Identify and extract the amount in words, amount in numbers, payee name, cheque date, and bank name from the image.
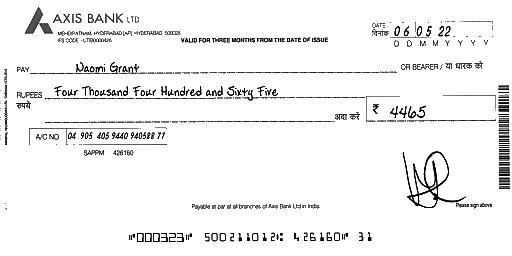
amt_in_words: Four Thousand Four Hundred and Sixty Five
amt_in_figures: 4465
payee_name: Naomi Grant
bank_name: AXIS BANK
cheque_date: 06/05/22